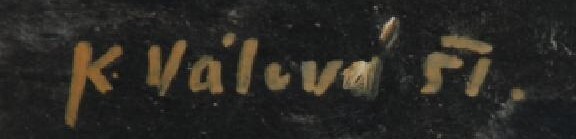
Signature of: květa válová